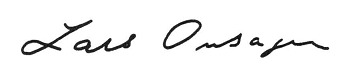
Signature of: lars onsager